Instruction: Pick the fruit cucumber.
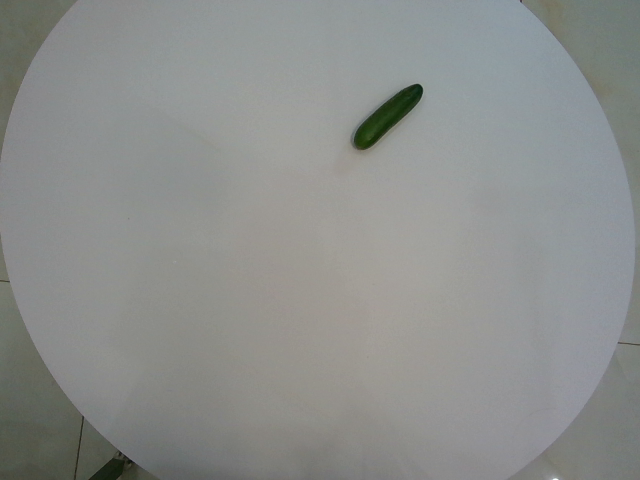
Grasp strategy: vertical